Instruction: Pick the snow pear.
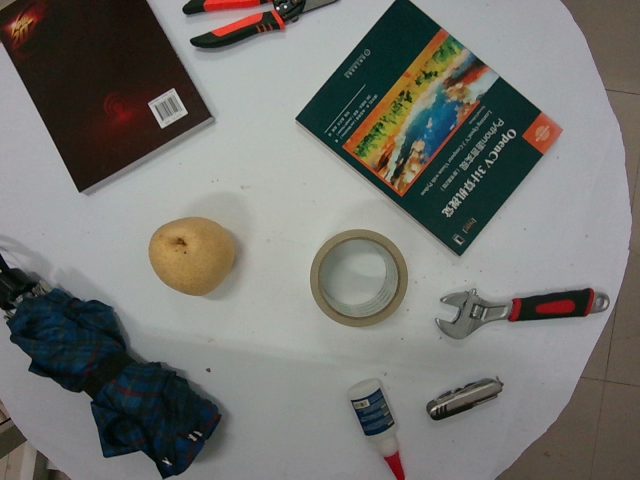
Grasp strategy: vertical